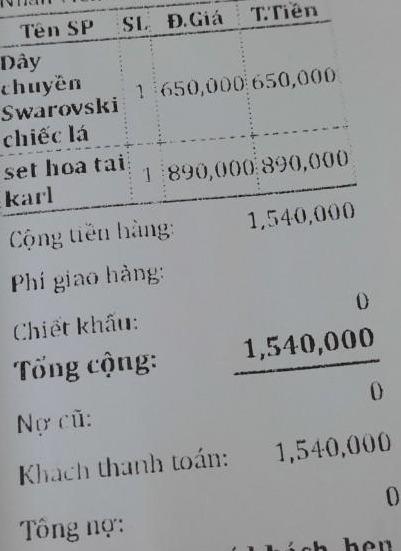
<table>
<tr>
<th>Tên SP</th>
<th>SL</th>
<th>Đ.Giá</th>
<th>T.Tiền</th>
</tr>
<tr>
<td>Dây chuyền Swarovski chiếc lá</td>
<td>1</td>
<td>650,000</td>
<td>650,000</td>
</tr>
<tr>
<td>set hoa tai karl</td>
<td>1</td>
<td>890,000</td>
<td>890,000</td>
</tr>
</table>

Cộng tiền hàng: 1,540,000
Phí giao hàng: 0
Chiết khấu: 0
Tổng cộng: 1,540,000
Nợ cũ: 0
Khách thanh toán: 1,540,000
Tổng nợ: 0